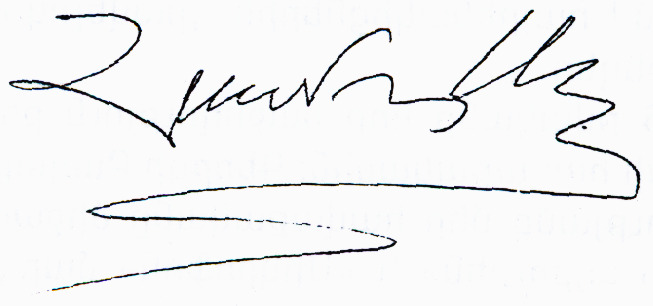
Signature of: hamo sahyan